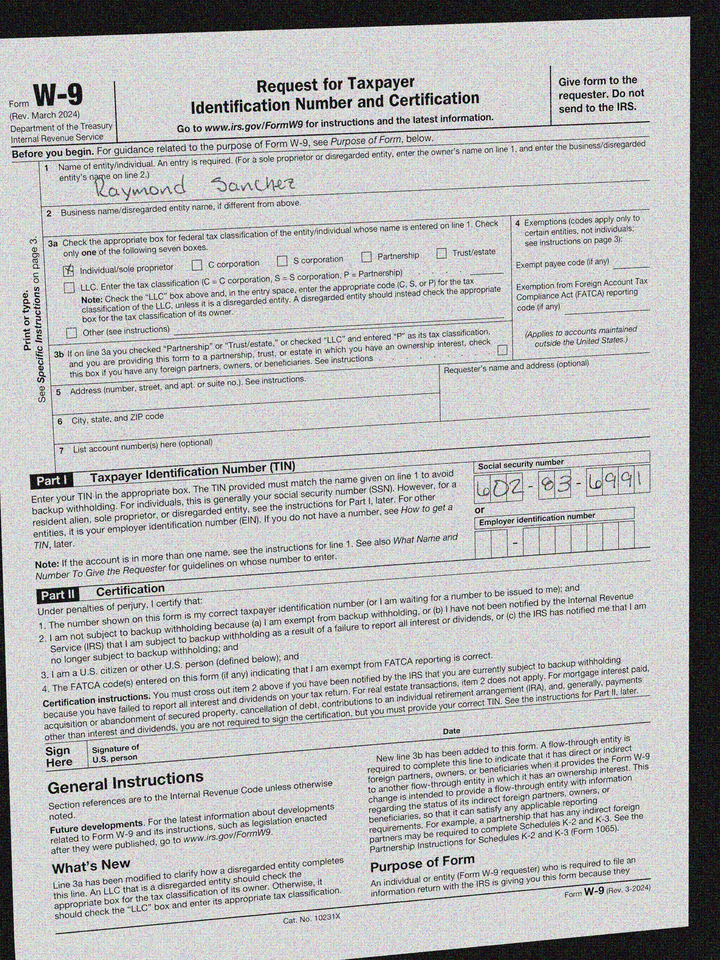
cbx: yes
ssn: 602836991
enm: Raymond Sanchez